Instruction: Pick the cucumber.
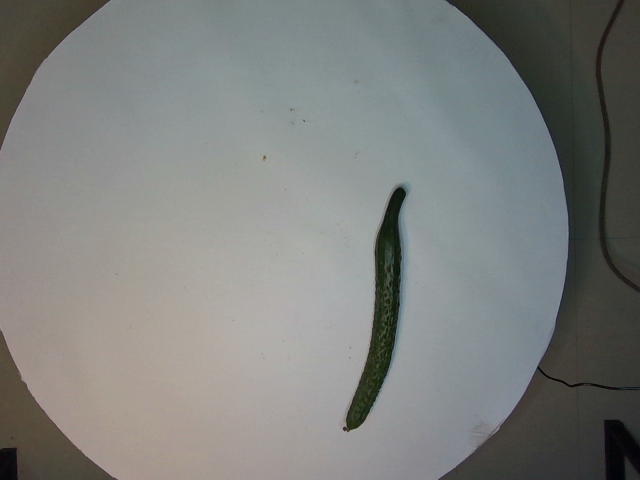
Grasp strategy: vertical